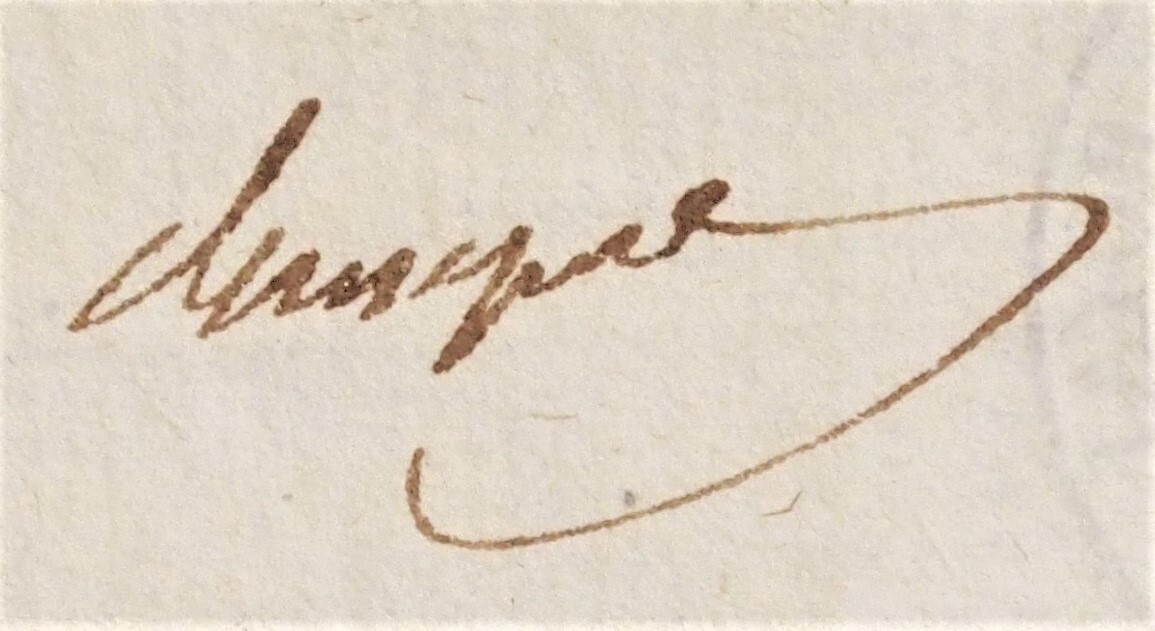
Signature of: augustin césar françois de cheppe